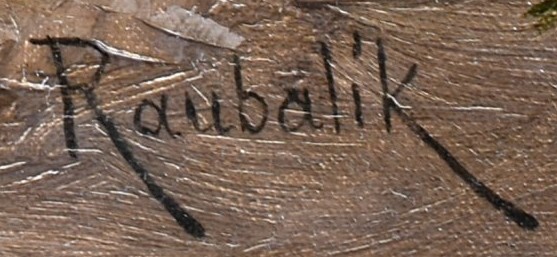
Signature of: bohumír roubalík